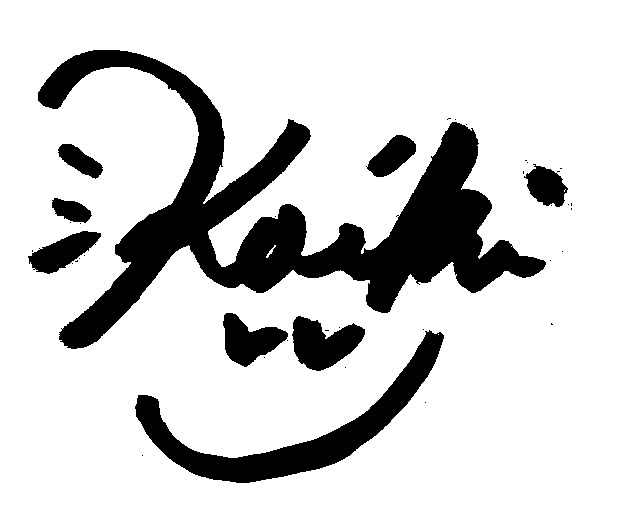
Signature of: koiki nagisa